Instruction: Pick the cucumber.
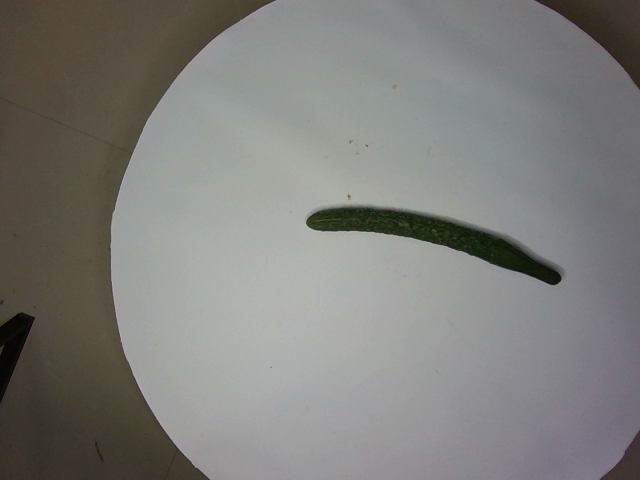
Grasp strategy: vertical